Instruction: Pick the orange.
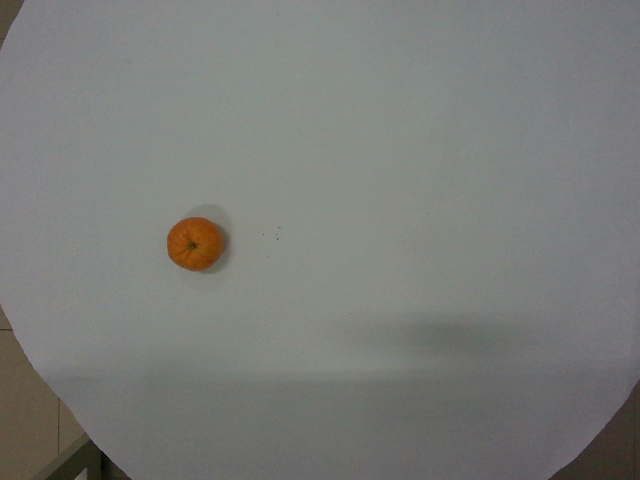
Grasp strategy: vertical